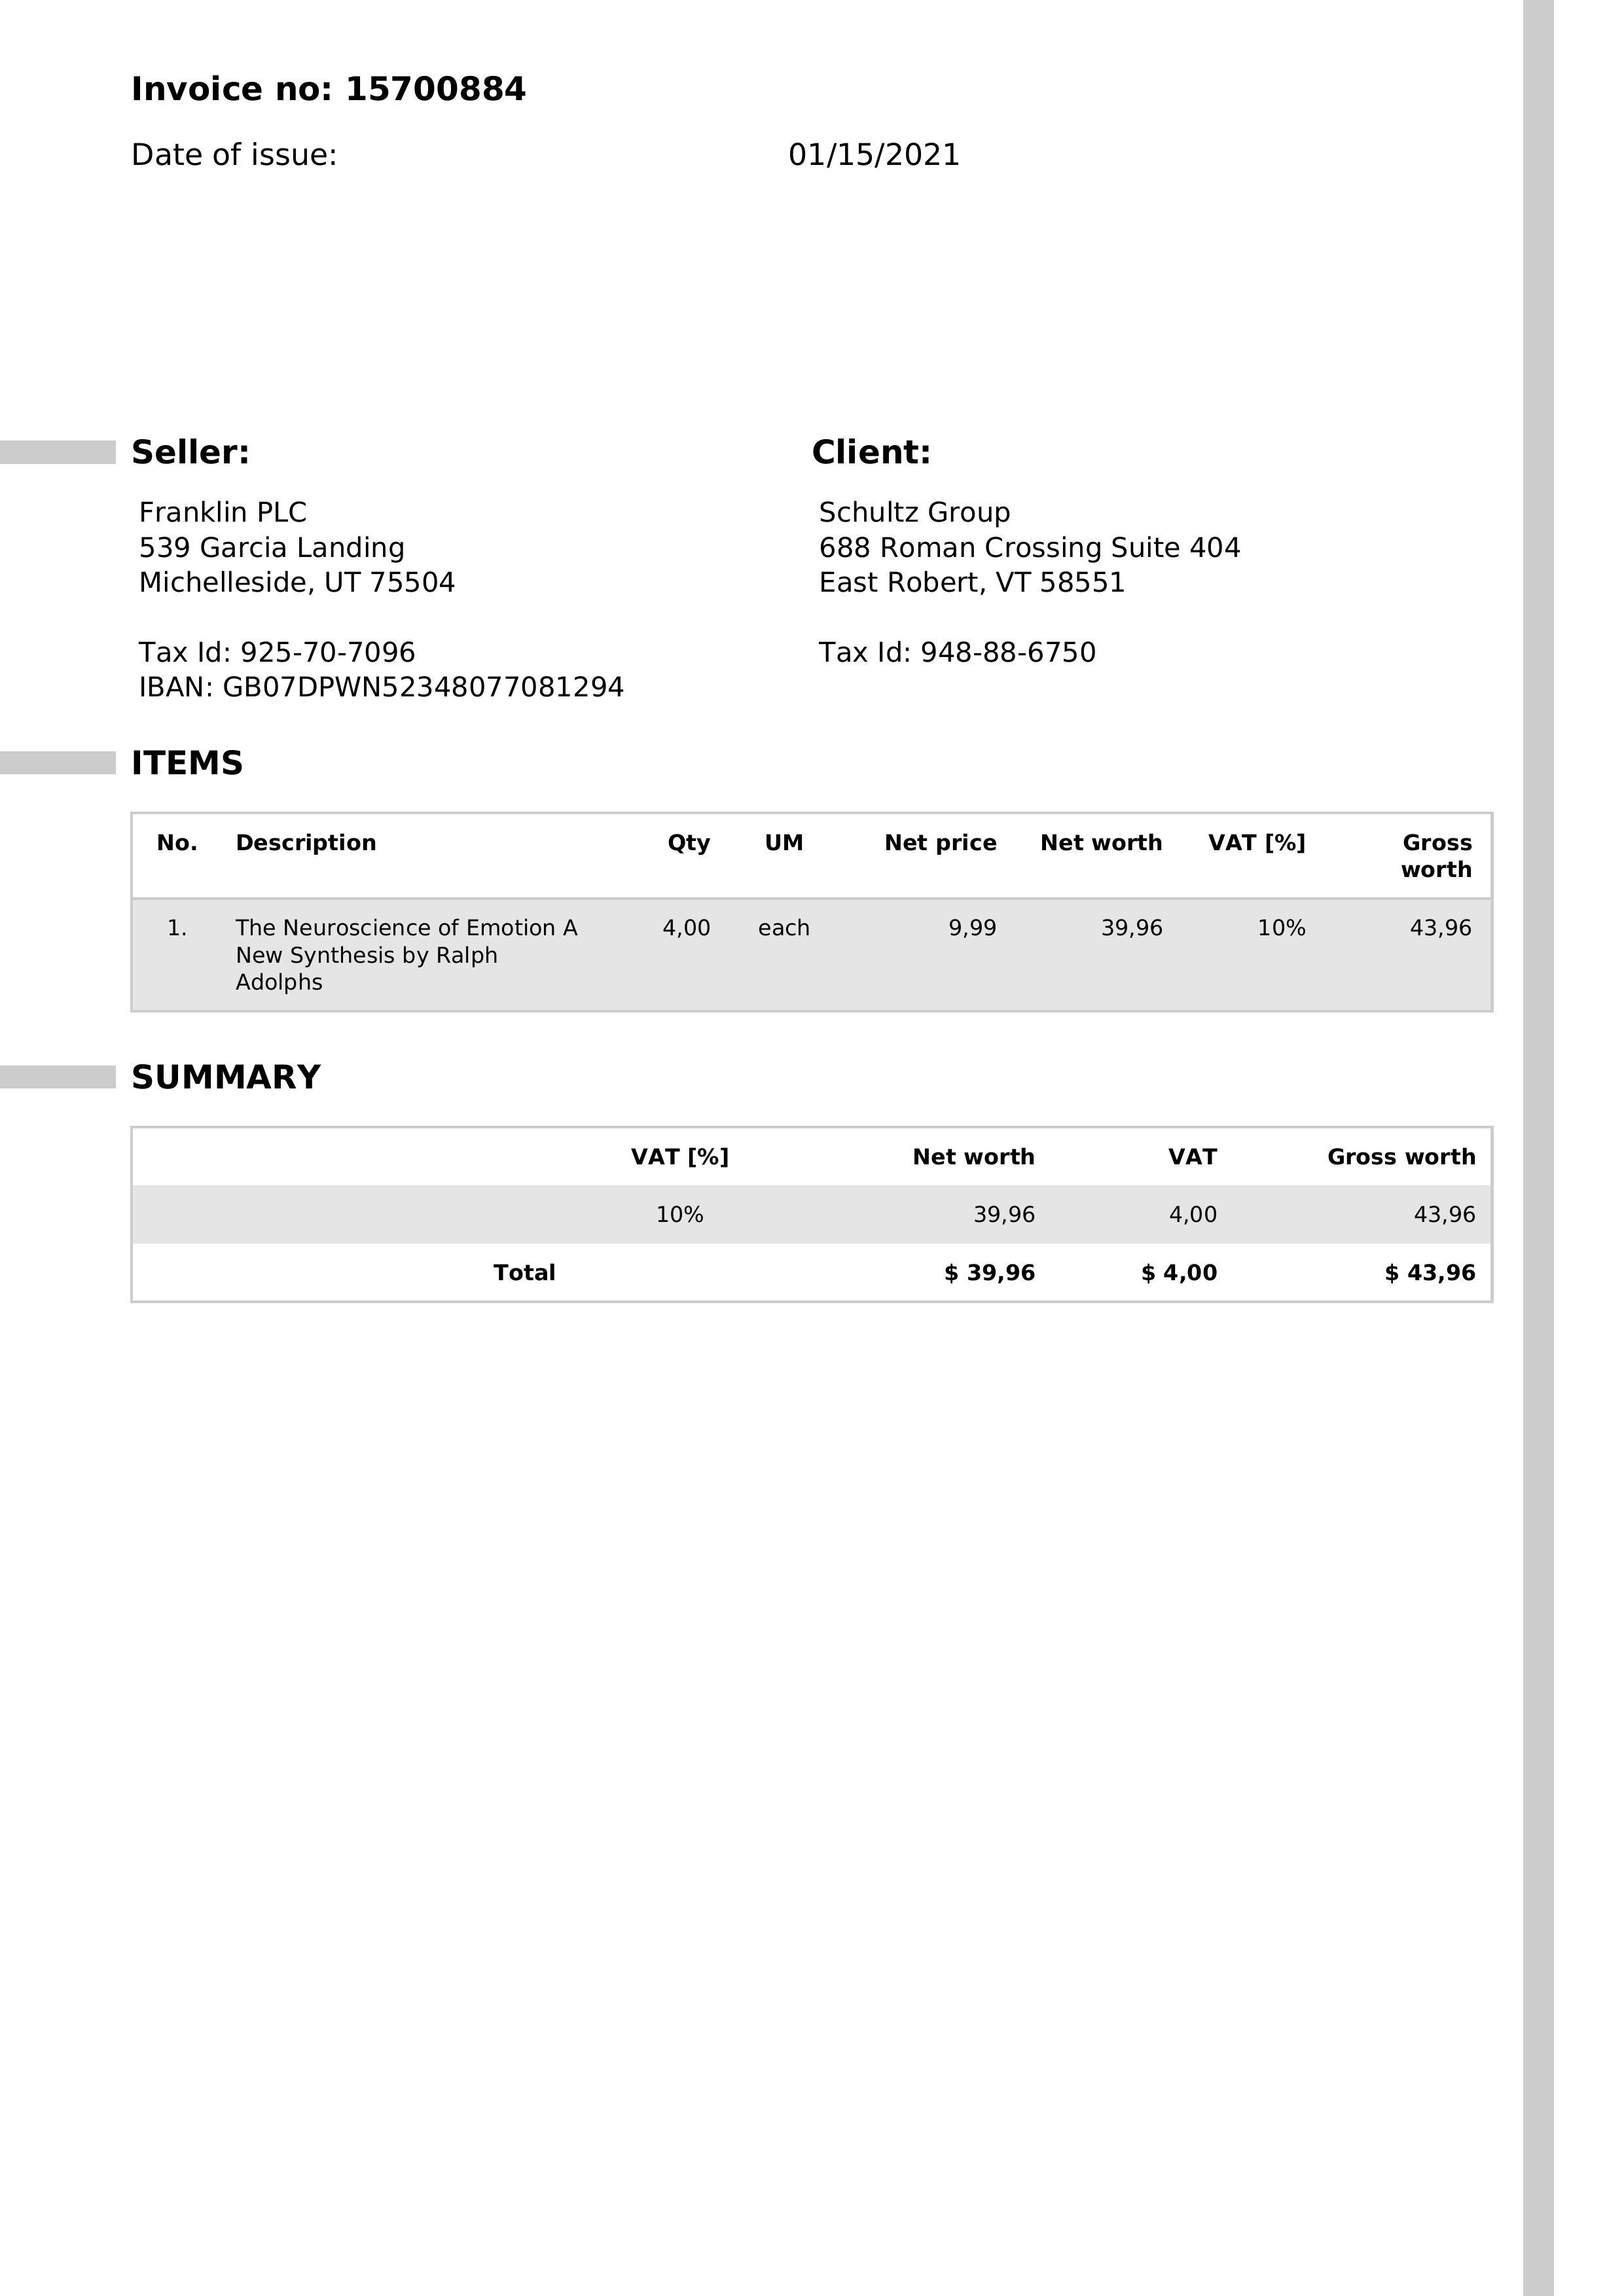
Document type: Invoice